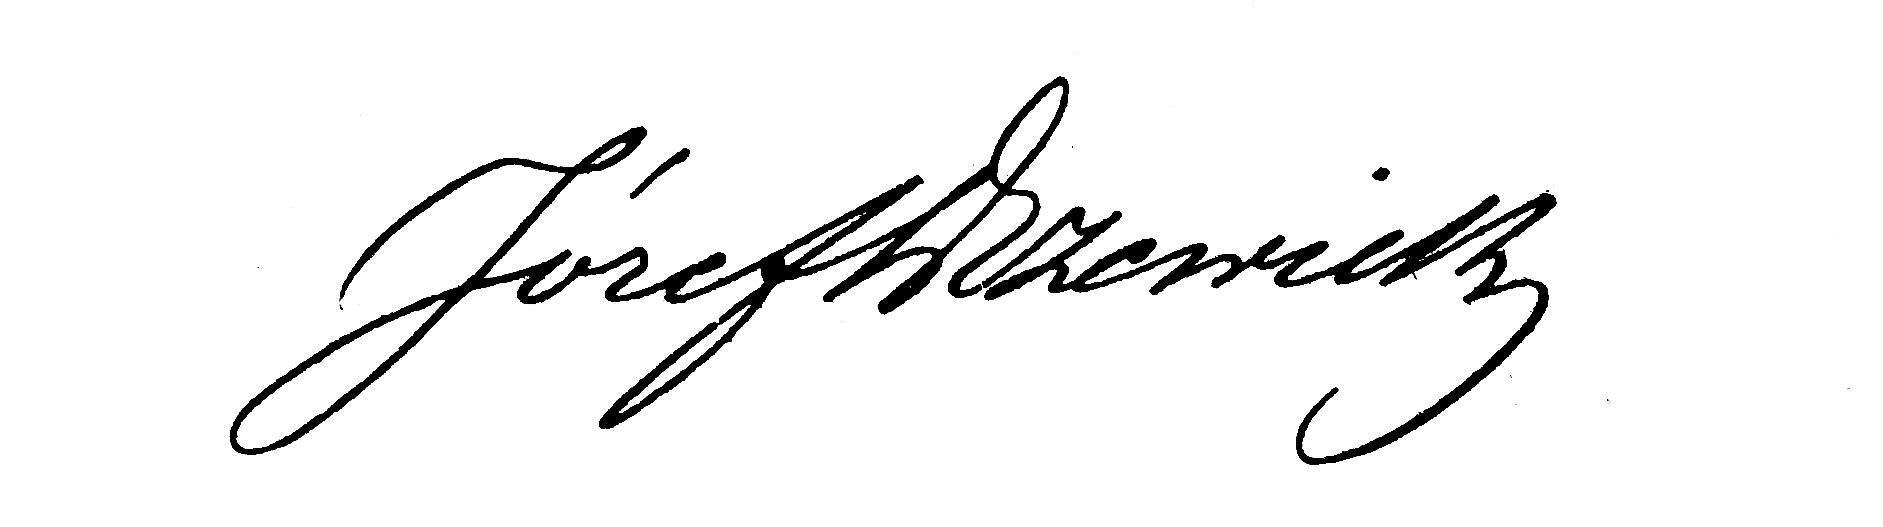
Signature of: józef drzewicki